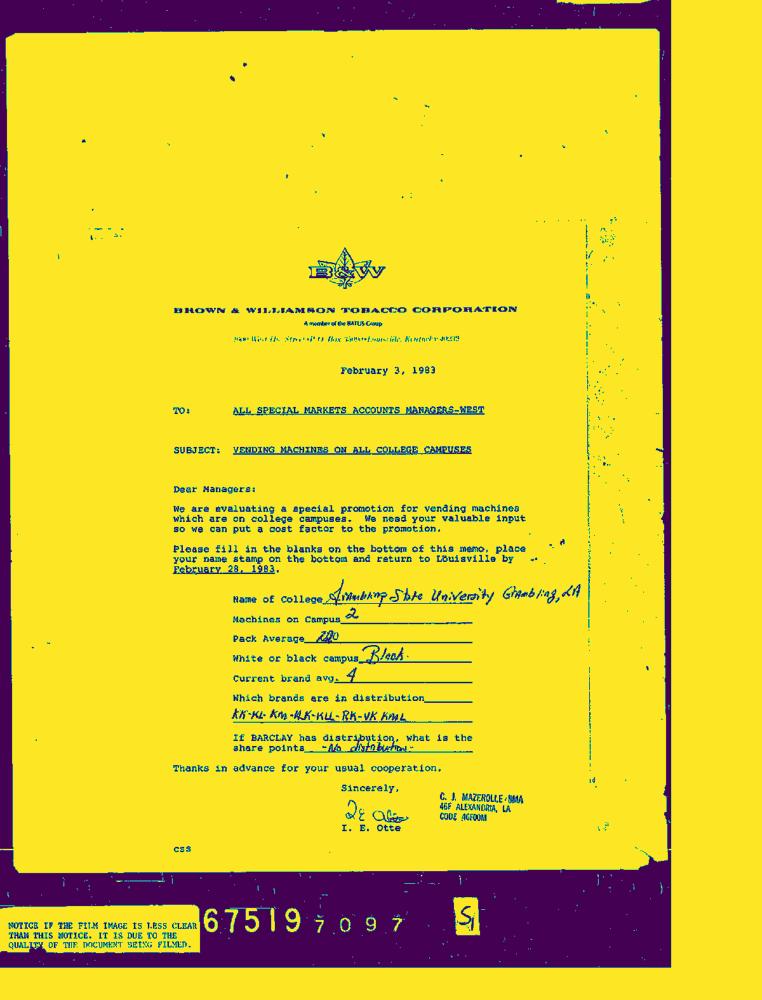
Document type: Letter-Doc